Question: Explain the disease:
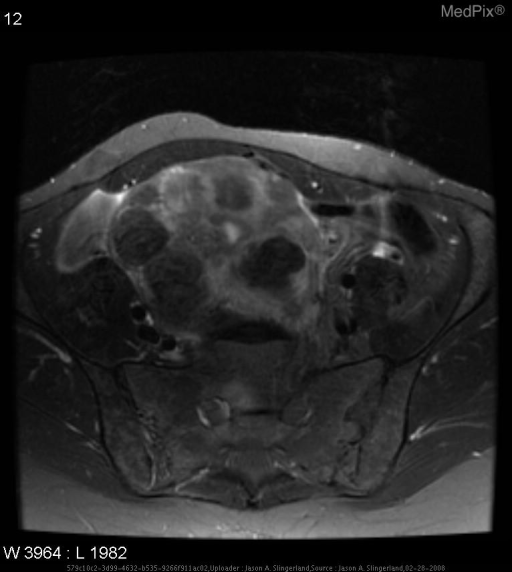
Answer: The disease is discussed as: NOTE:  Please EDIT the CATEGORY and LOCATION - Above

You may use the template below - or [Clear] for a blank page.

Lesions/Condition:  Uterine Leiomyoma

Cell  of  Origin:  Smooth muscle cells of uterus

Synonyms:  Fibroids

Associations/Predisposing  Factors:  Increase estrogen states, pregnancy, african american, obesity, perimenopausal

Common  Locations:  Uterus; submucosal, intramural, subserosal

Demographics:  About 25% of American women and about 40% of African American women by age 40.

Gross  Morphology:  Smooth muscle tissue

Histology:  Smooth muscle tissue with a pseudocapsule

Radiology:  Ultrasound shows areas of hyperechogenicity and an enlarged uterus.  MRI shows discrete areas of low signal intensity and an irregularly enlarged uterus.

Treatment:  Usually expectant management.  If symptomatic, treated with medications to decrease estrogen (Provera, danazol, GnRH agonists), uterine artery embolization, myomectomy, endometrial ablation, or hysterectomy.